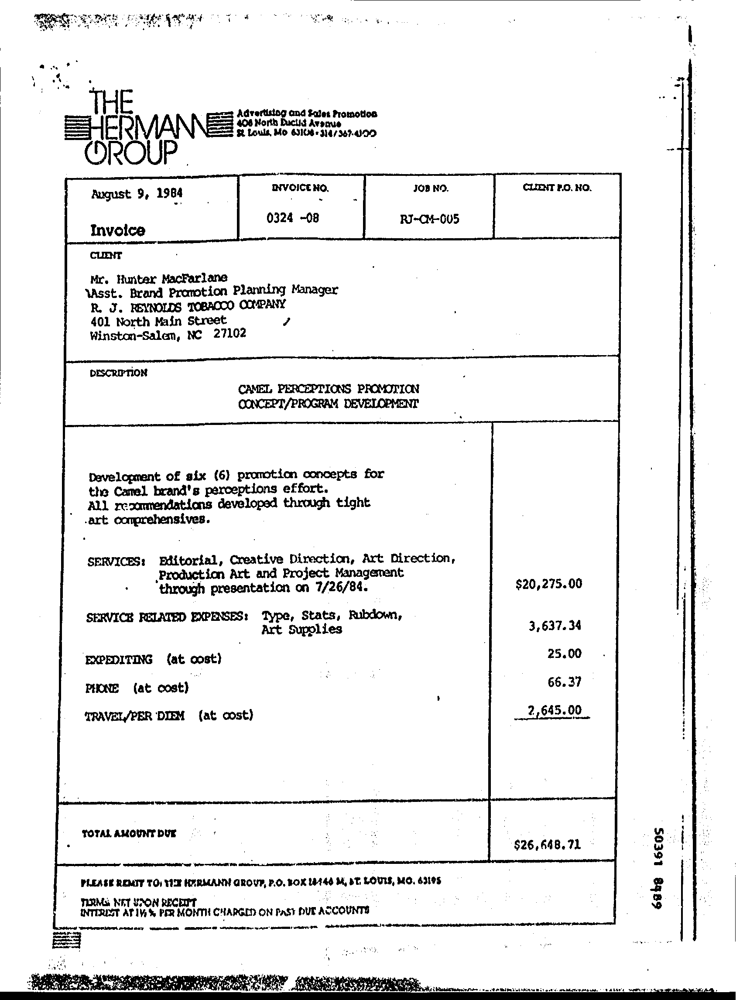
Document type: Invoice